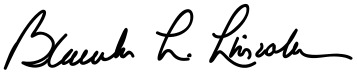
Signature of: blanche lincoln